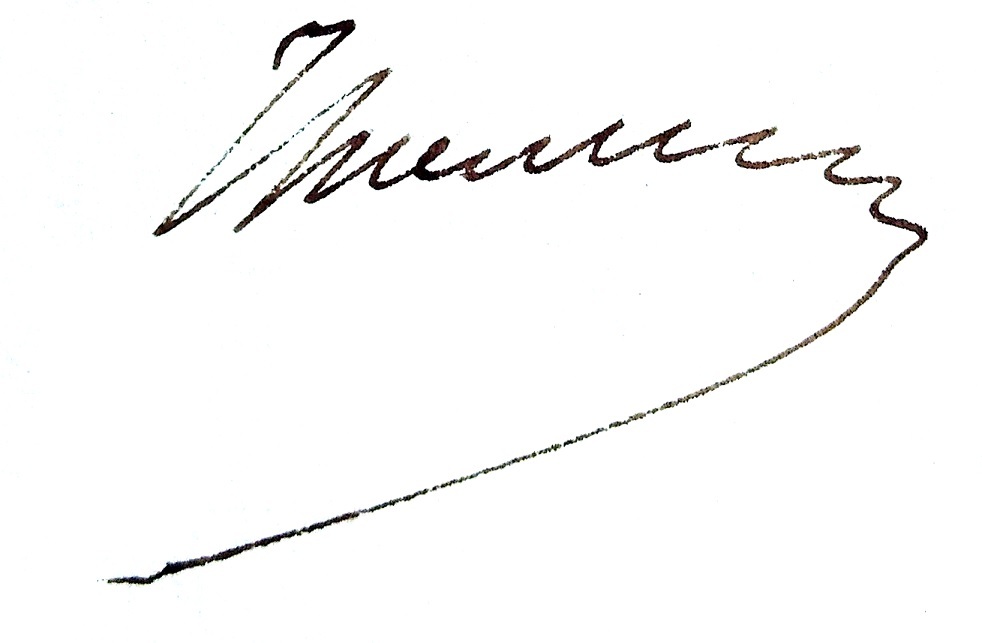
Signature of: jean baptiste thieullen